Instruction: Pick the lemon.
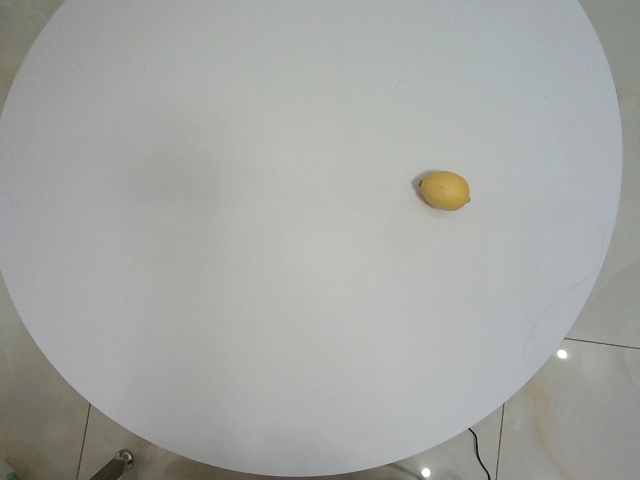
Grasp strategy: vertical